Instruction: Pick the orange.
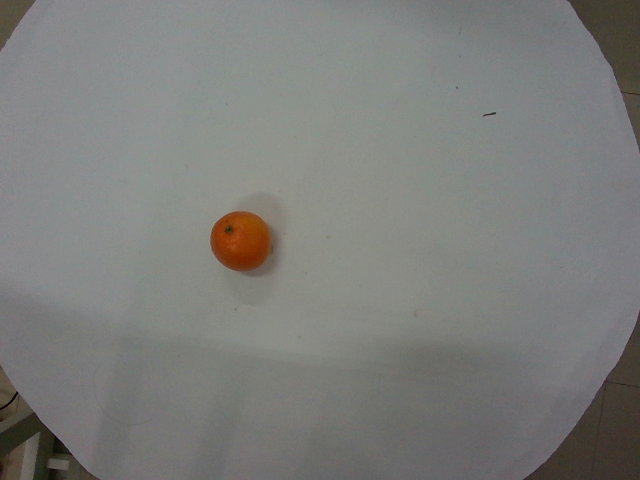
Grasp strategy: vertical